Extract the amount written in words, the amount in digits, the name of the payee, the date on the cheque, and the bank's name from the image.
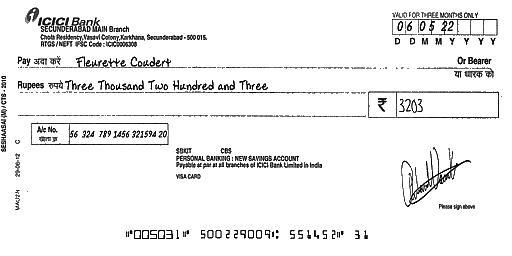
amt_in_words: Three Thousand Two Hundred and Three
amt_in_figures: 3203
payee_name: Fleurette Coudert
bank_name: ICICI Bank
cheque_date: 06/05/22